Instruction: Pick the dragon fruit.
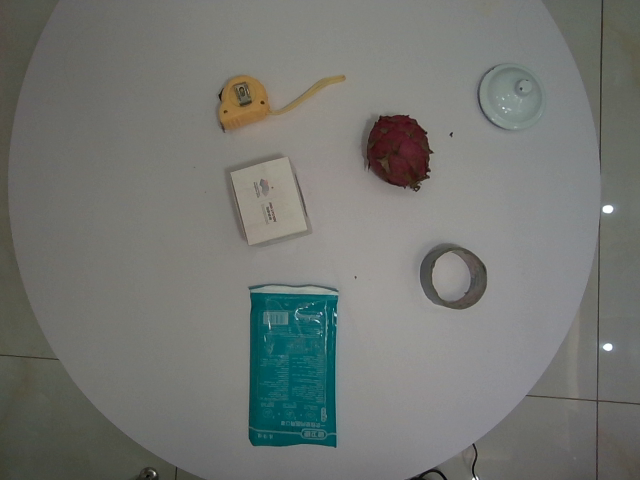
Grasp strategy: vertical